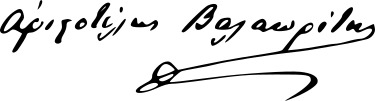
Signature of: aristotelis valaoritis